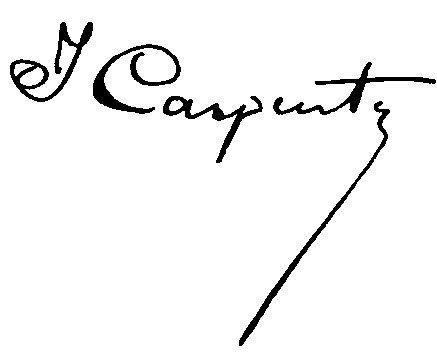
Signature of: jules carpentier